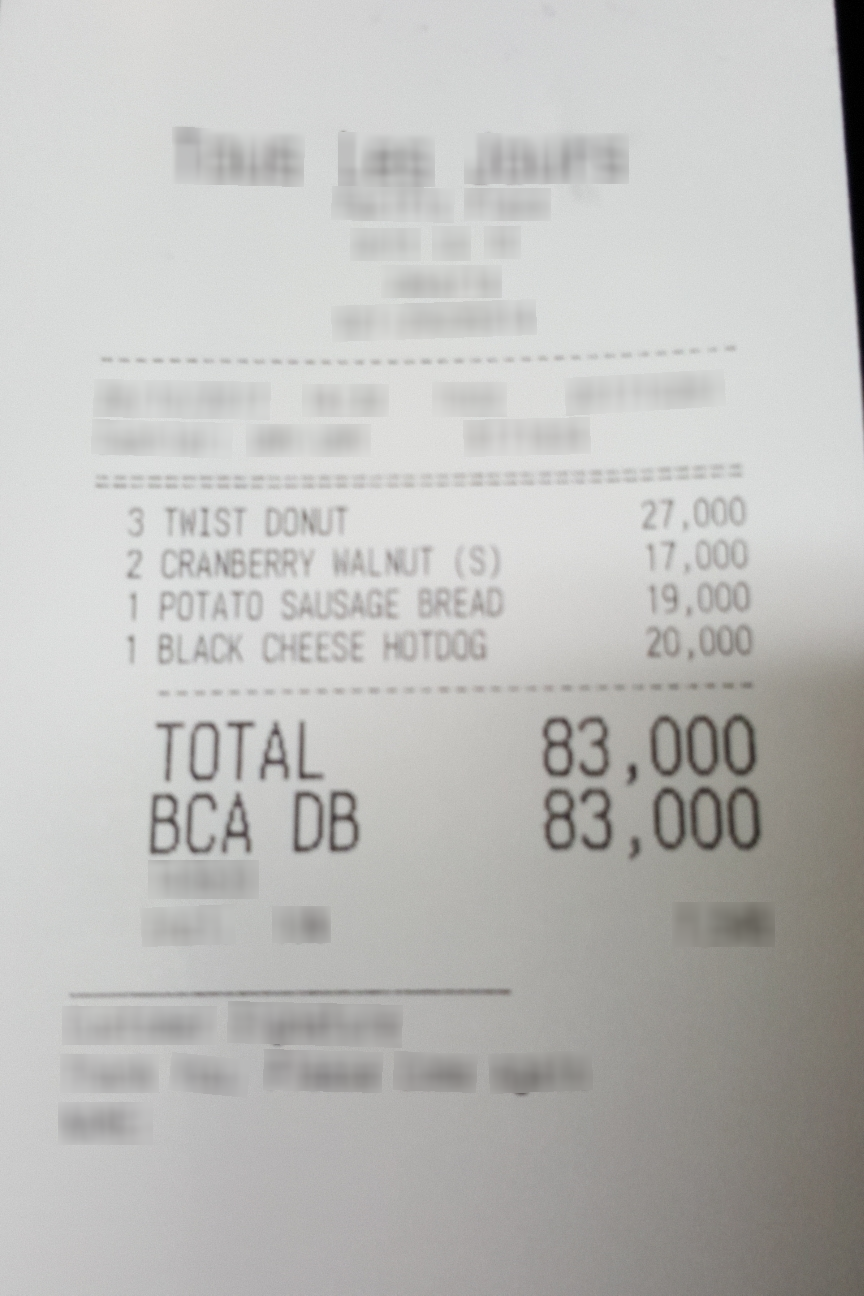
Number of items: 4
Total: 83,000
OCR text regions:
text: 3
text: TWIST
text: DONUT
text: 27,000
text: 2
text: CRANBERRY
text: WALNUT
text: (S)
text: 17,000
text: 1
text: POTATO
text: SAUSAGE
text: BREAD
text: 19,000
text: 1
text: BLACK
text: CHEESE
text: HOTDOG
text: 20,000
text: TOTAL
text: 83,000
text: BCA
text: DB
text: 83,000